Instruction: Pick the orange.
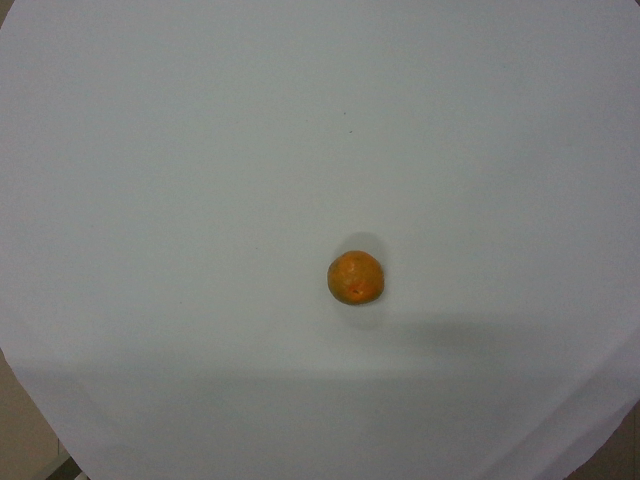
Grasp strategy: vertical